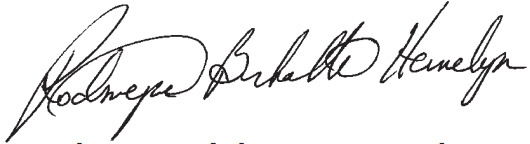
Signature of: rodneyse bichotte